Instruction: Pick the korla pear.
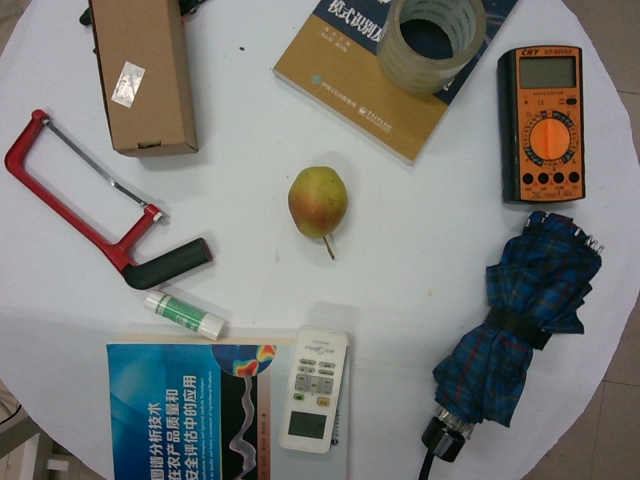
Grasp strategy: vertical